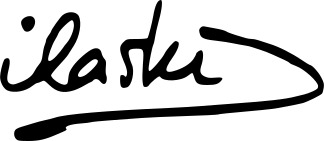
Signature of: ilaski serrano